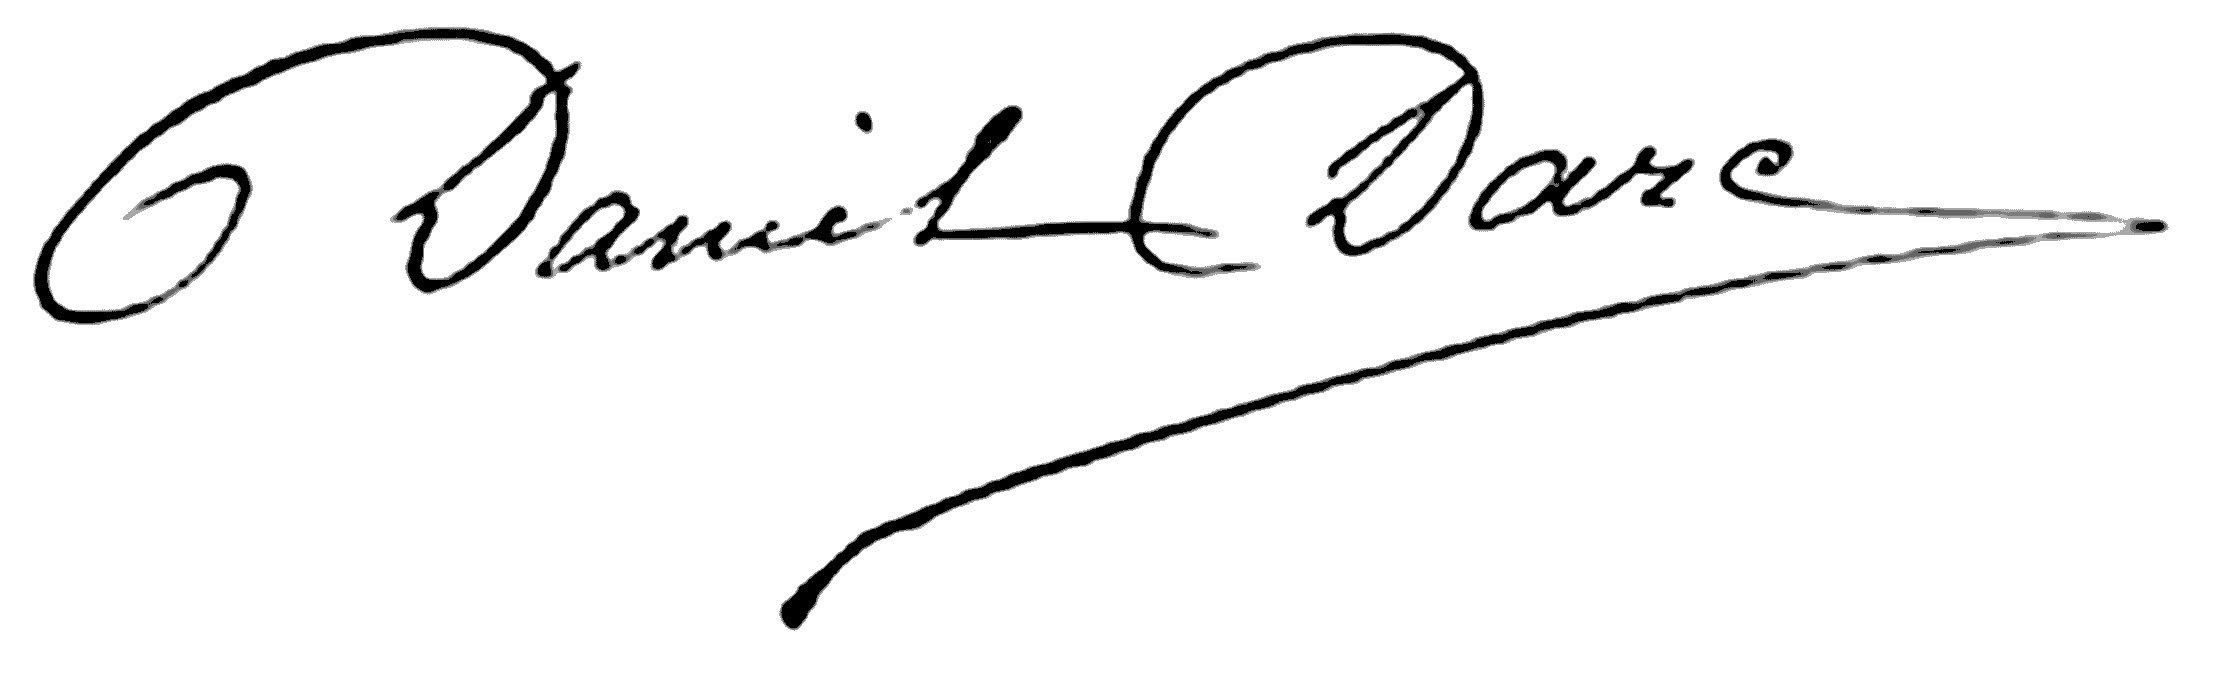
Signature of: marie régnier